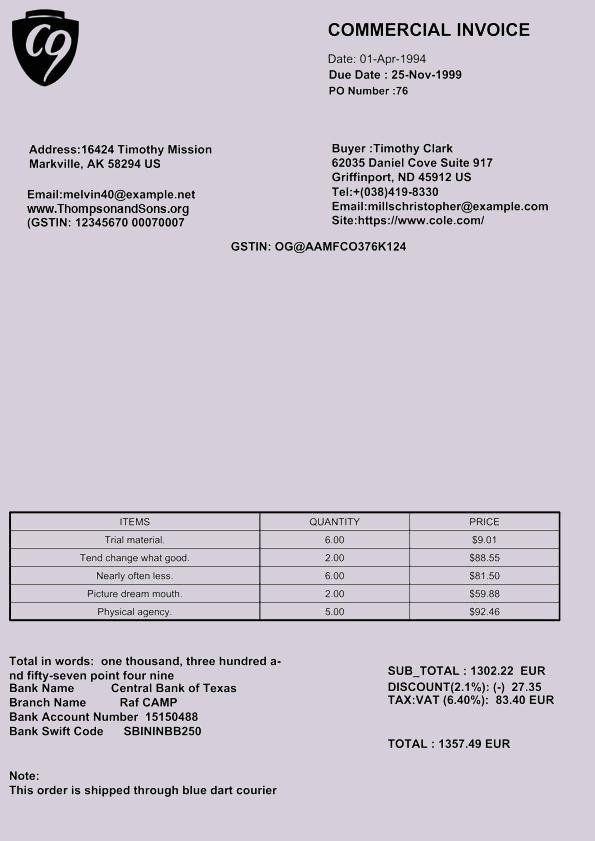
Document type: Invoice